Question: What was observed in the imaging?
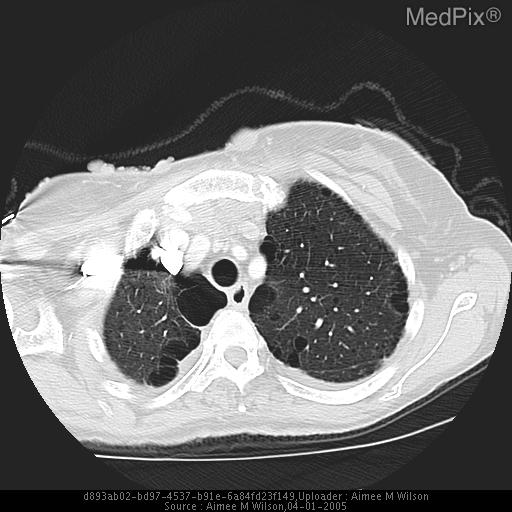
Answer: The imaging shows CXR: Ill-defined density in upper lateral peri-hilar region on PA view, not definitively seen on lateral projection, but possibly more anterior.

CT, chest w/contrast: Multiple soft tissue attenuated skin nodules noted on anterior chest. No pulmonary nodules or masses seen.  Pulmonary fibrosis with honey-combing predominately occurring in the upper lobes. Bullous changes are seen adjacent to mediastinum near azygoesophageal recess. Pulmonary scaring and honey-combing extends to right lower lung. Multiple soft tissue attenuated skin nodules noted on anterior chest. No pulmonary nodules or masses seen.  Pulmonary fibrosis with honey-combing predominately occurring in the upper lobes. Bullous changes are seen adjacent to mediastinum near azygoesophageal recess. Pulmonary scaring and honey-combing extends to right lower lung..